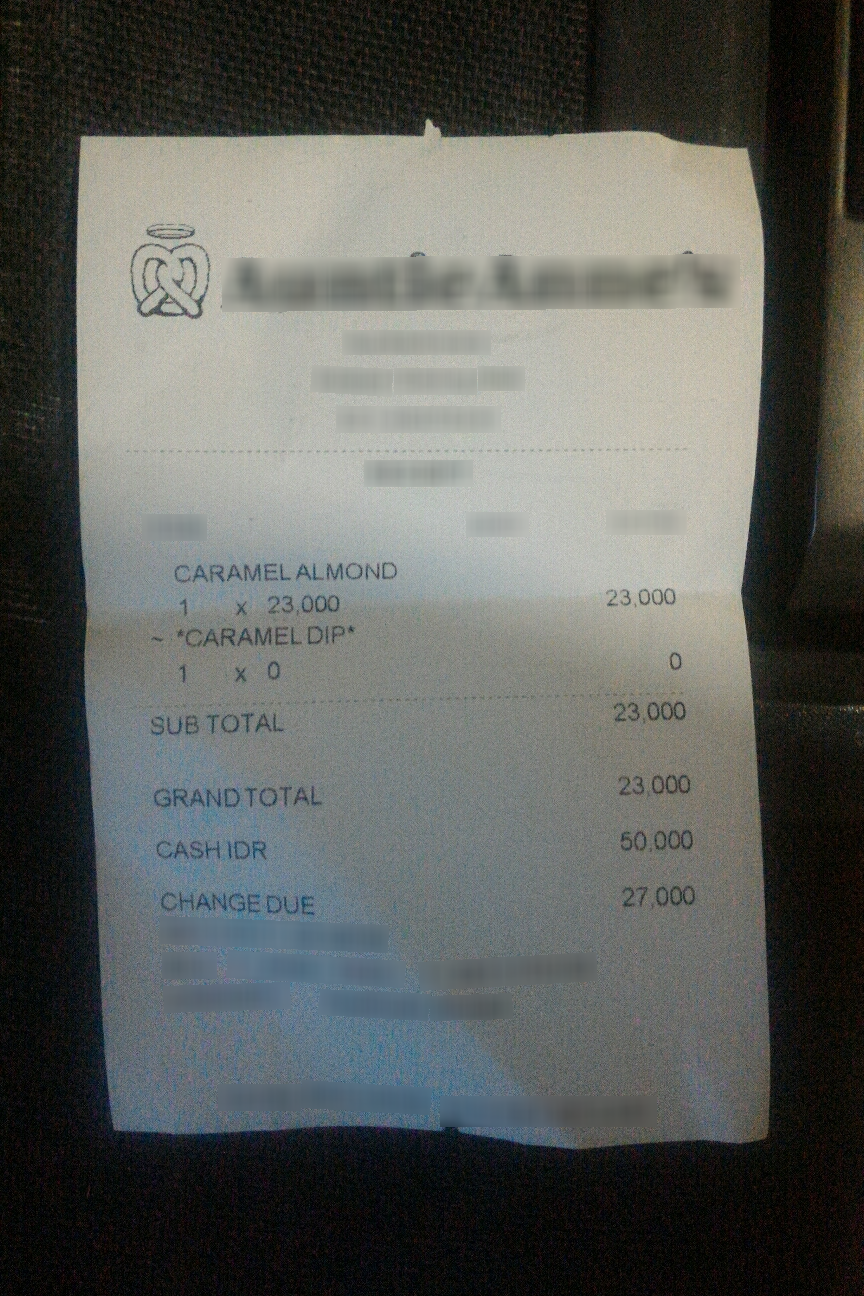
Number of items: 8
Subtotal: 23,000
Total: 23,000
OCR text regions:
text: x
text: x
text: CARAMELALMOND
text: 1
text: 23,000
text: 23,000
text: *CARAMEL DIP*
text: 1
text: 0
text: 0
text: SUB
text: TOTAL
text: 23,000
text: 23,000
text: GRAND TOTAL
text: CASHIDR
text: 50.000
text: CHANGE DUE
text: 27,000